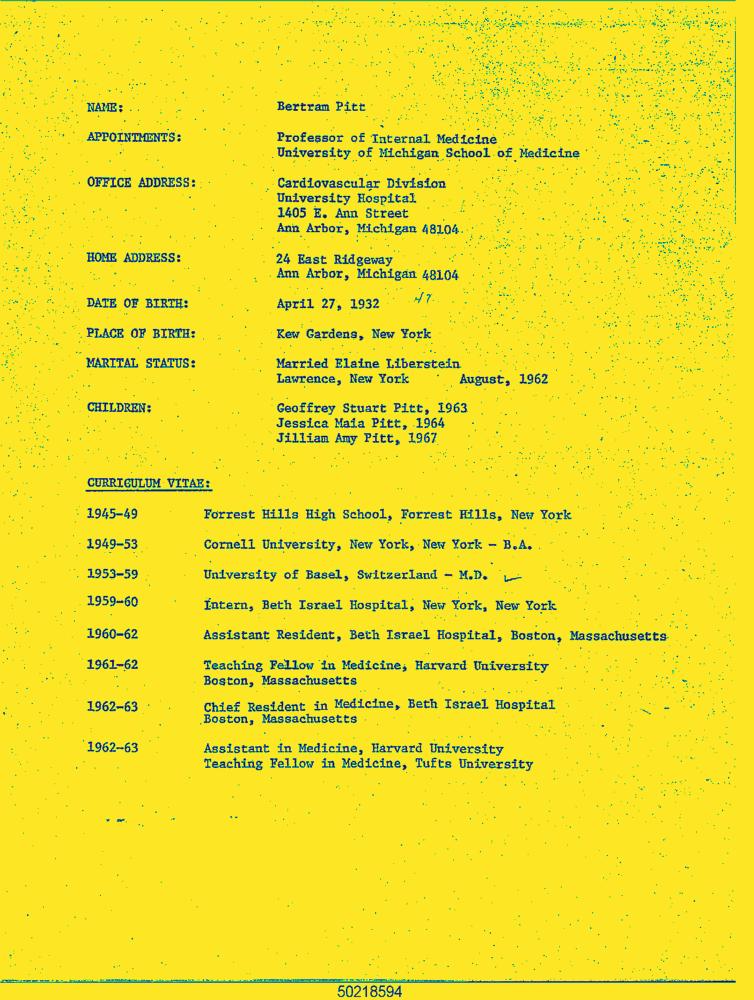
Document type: Resume-Doc